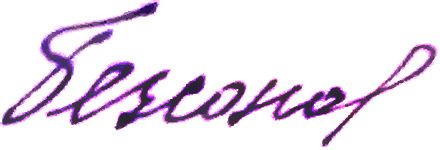
Signature of: q53797697